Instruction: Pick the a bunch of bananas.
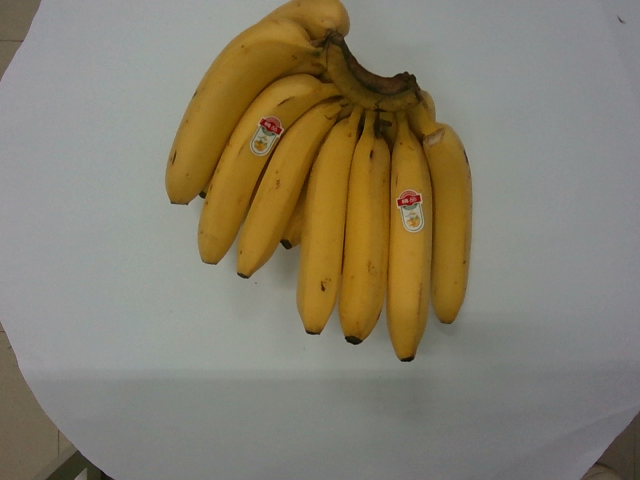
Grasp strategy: vertical